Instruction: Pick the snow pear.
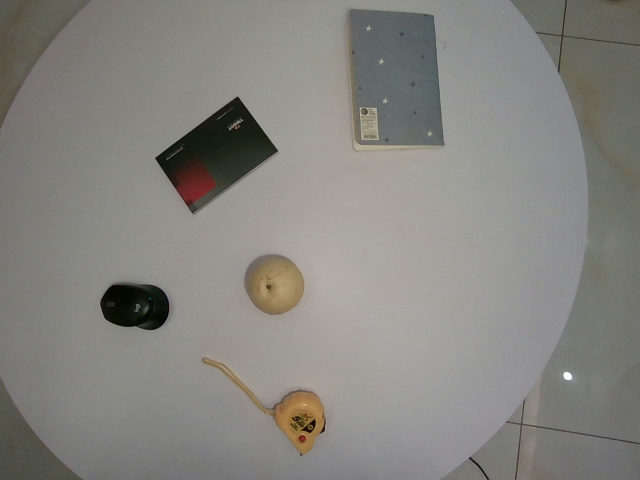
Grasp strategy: vertical